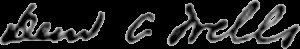
Signature of: david ames wells